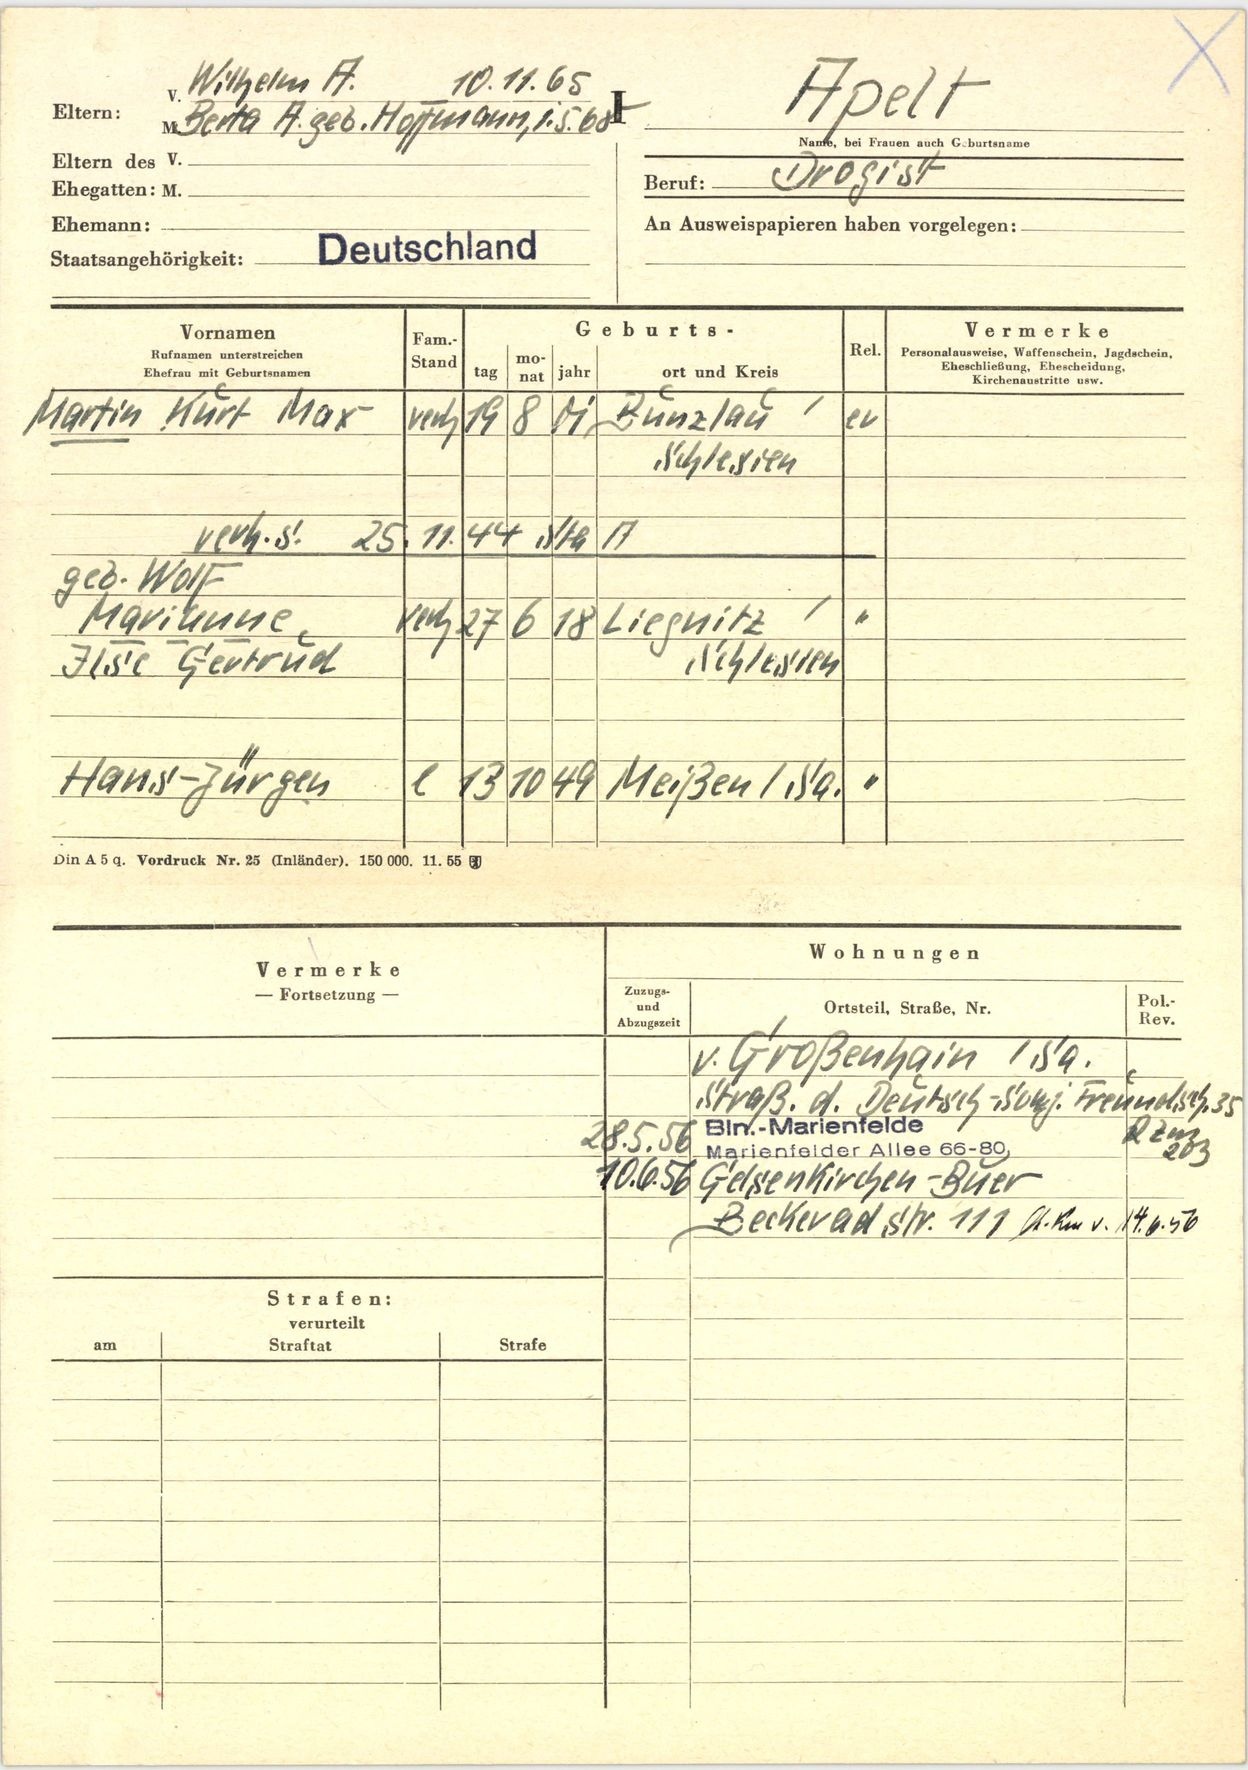
Apelt